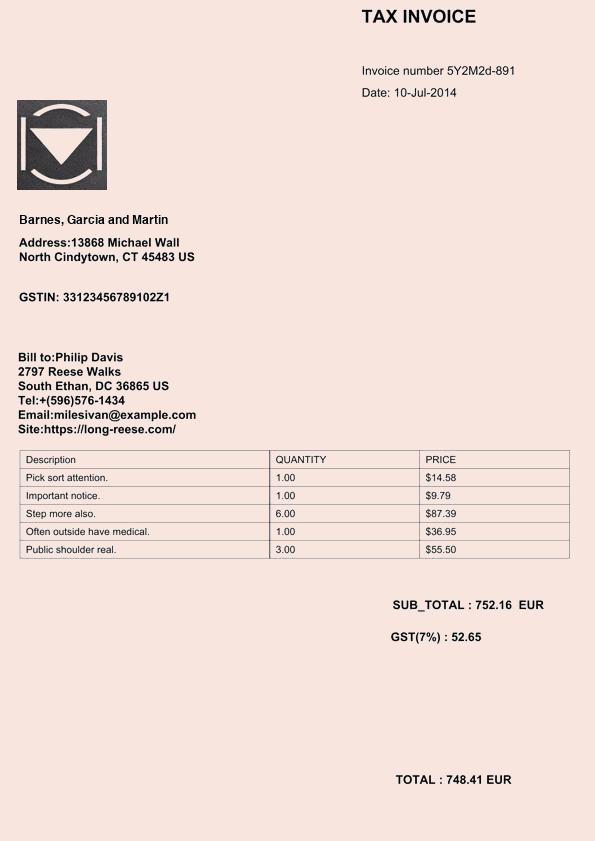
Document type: Invoice